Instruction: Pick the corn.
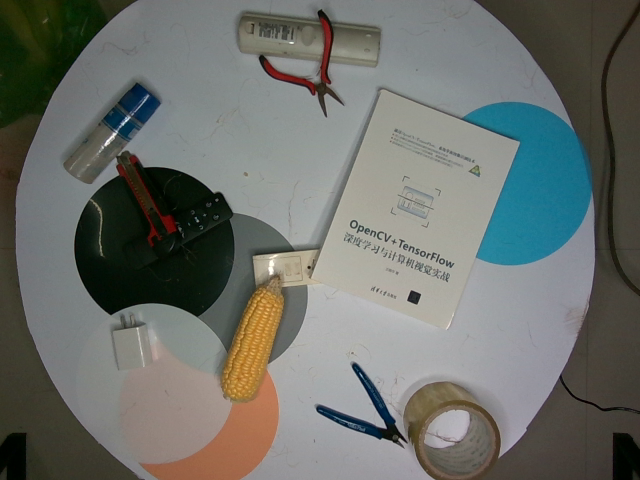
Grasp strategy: vertical